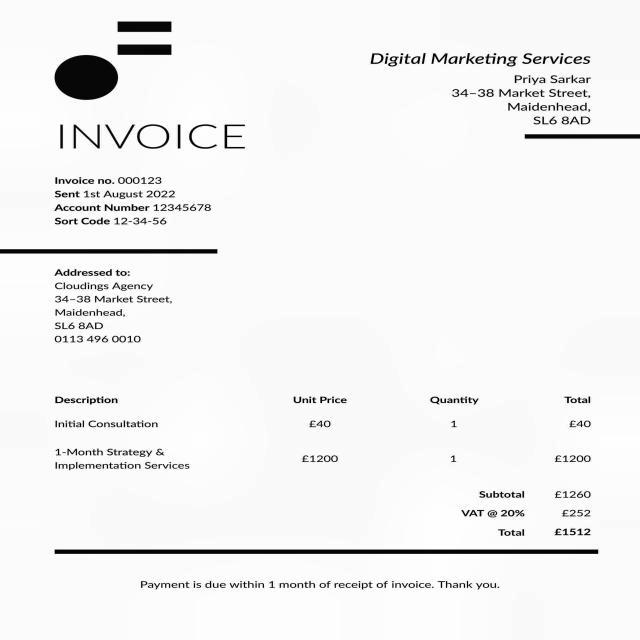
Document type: Invoice